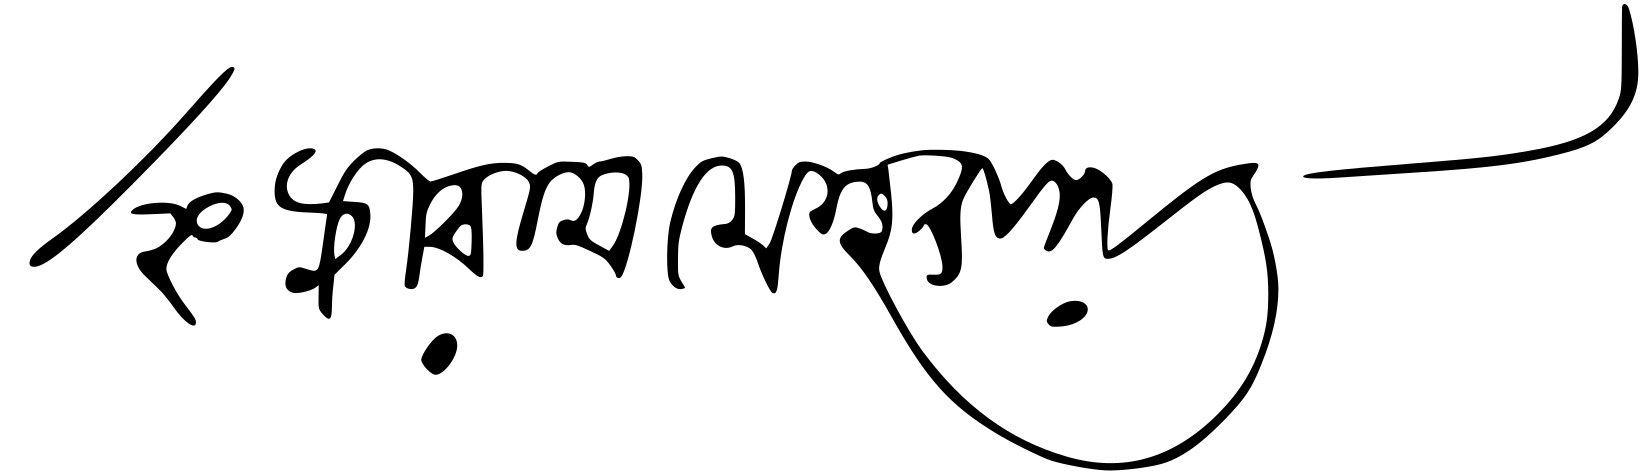
Signature of: ram mohan roy